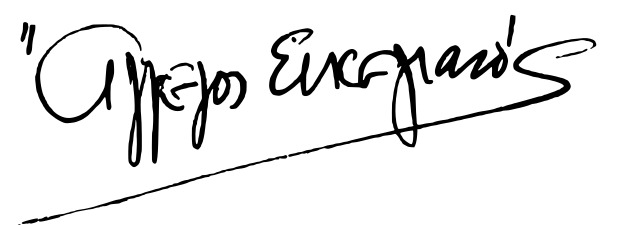
Signature of: aggelos sikelianos